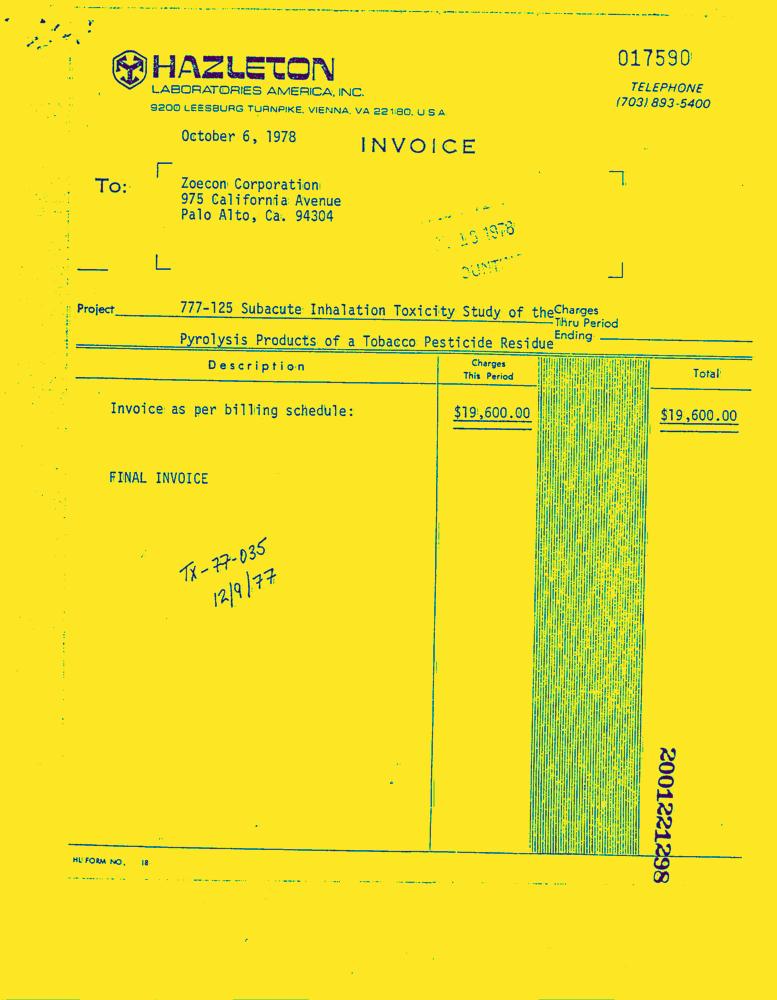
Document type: Invoice-Doc